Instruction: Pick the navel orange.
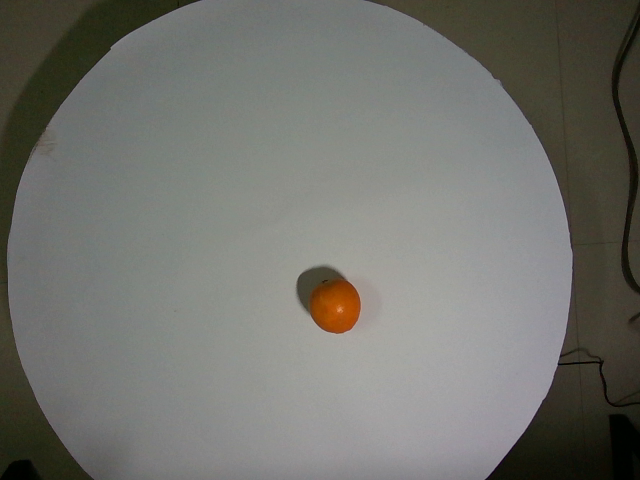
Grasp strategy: vertical